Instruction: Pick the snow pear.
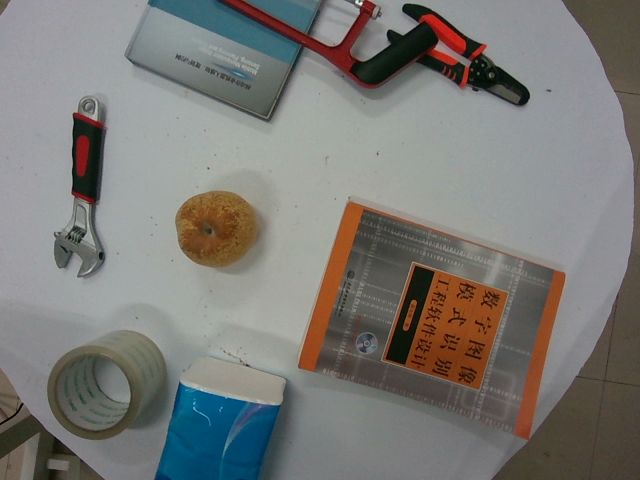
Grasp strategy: vertical